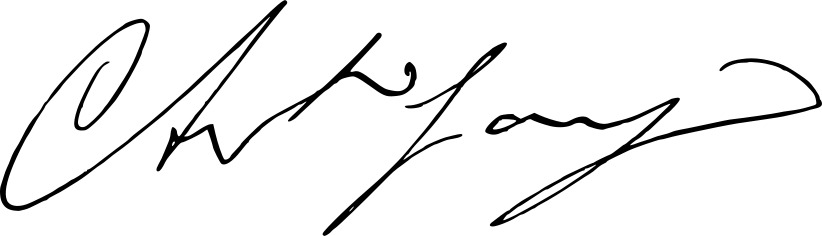
Signature of: antónio granjo